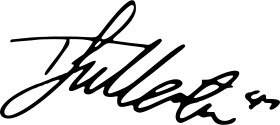
Signature of: tom fullarton